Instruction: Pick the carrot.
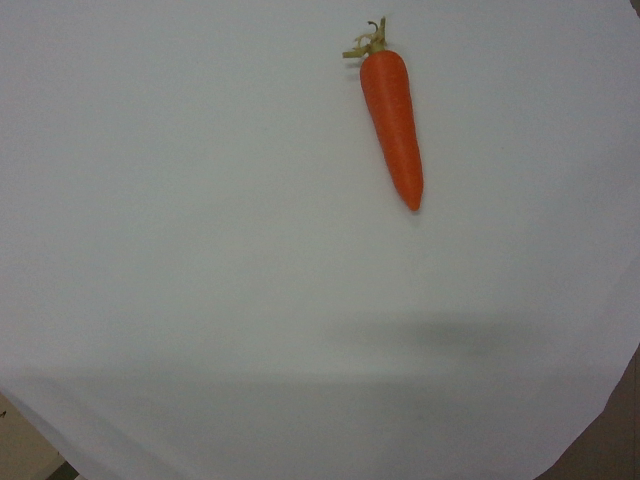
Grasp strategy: vertical